Question: Which state is mentioned in the document?
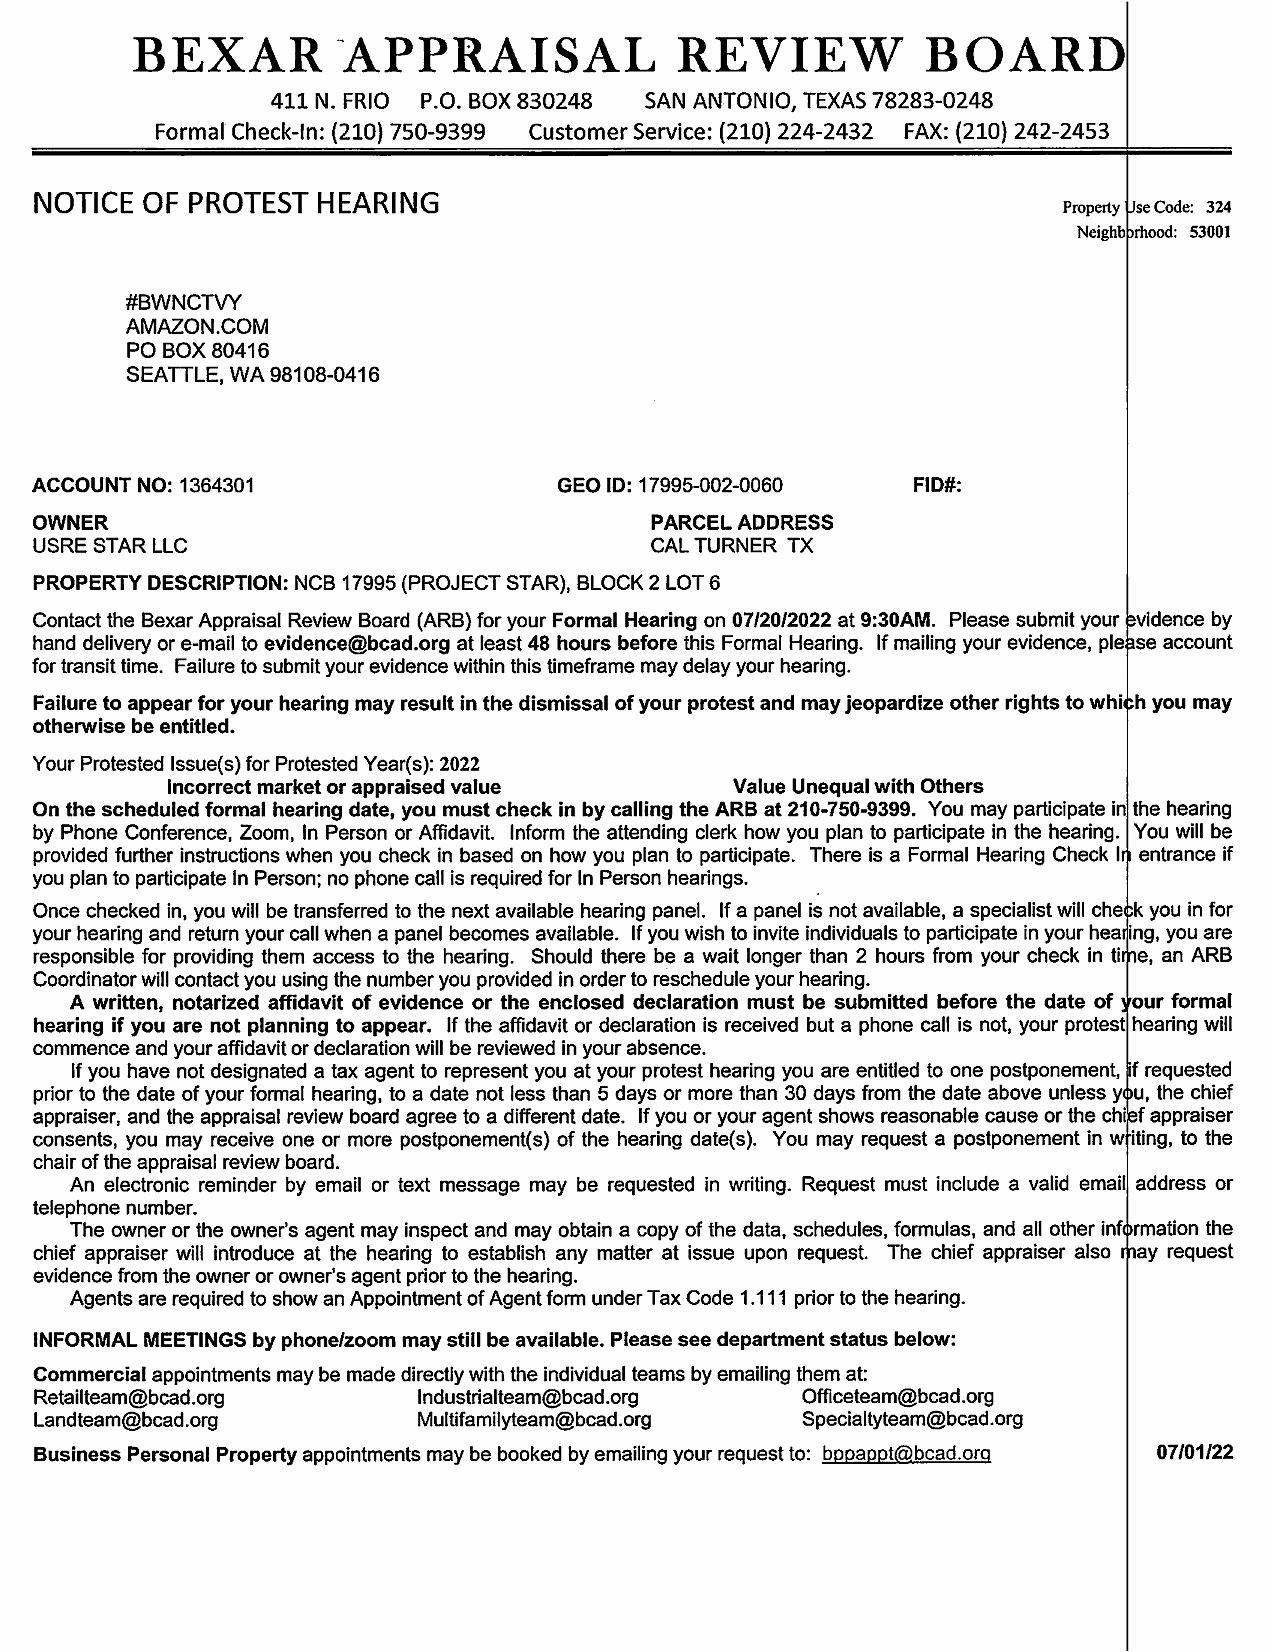
Answer: "Texas"